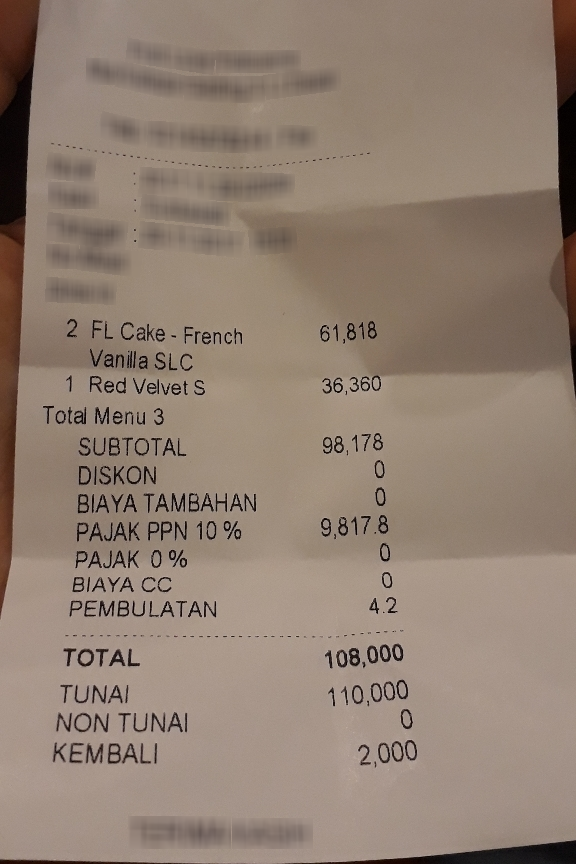
Number of items: 2
Subtotal: 98,178
Tax: 9,817.8 0
Other charges: 4.2 0 0
Total: 108,000
OCR text regions:
text: TOTAL
text: 108,000
text: TUNAI
text: 110,000
text: KEMBALI
text: 2,000
text: NON
text: TUNAI
text: 0
text: Total
text: Menu
text: 3
text: 2
text: FL Cake-French
text: 61,818
text: Vanilla SLC
text: 1
text: Red Velvet S
text: 36,360
text: SUBTOTAL
text: 98,178
text: PAJAK
text: PPN
text: 10
text: %
text: 9,817.8
text: PEMBULATAN
text: 4.2
text: DISKON
text: 0
text: BIAYA
text: TAMBAHAN
text: 0
text: PAJAK
text: 0%
text: 0
text: BIAYA
text: CC
text: 0